Patient: Male, age 34
A 34-year-old man presented to our institution with complaints of cough, low-grade fevers, abdominal pain, nausea/vomiting, and a 2-week history of weight loss. His past medical history included rheumatoid arthritis with concomitant long-term use of infliximab and a PPD conversion, during which the patient underwent 11 months of isoniazid therapy. Physical examination was unremarkable. Laboratory tests showed a mild leukocytosis of 12.5 x 103 cells/mL (normal 3.8-10.6). ESR was elevated at 108 mm/hr (normal, 0-20). CRP was 16.6 mg/dL (normal 0-0.9). A chest x-ray showed a left pleural effusion and a cluster of nodular opacities in the right upper lobe. A 7-day course of moxifloxacin resulted only in mild symptom relief.
A later CT scan with contrast showed diffuse thickening and nodularity of the omentum, infiltration of the mesentery, and a small amount of hemoperitoneum. Additionally, there were multiple prominent mesenteric lymph nodes and diffuse thickening of the small bowel. In the pelvis, there was a small volume of ascites in the rectovesicle space and enhancement of the peritoneal reflections due to peritonitis (Fig. 1). During a laparascopic biopsy done two days after the CT, extensive adhesions and infiltration of the peritoneum with thickened adhesions were noted between the omentum, bowel, and abdominal wall. The small bowel was covered with micronodular inflammatory nodules typical of a miliary spread of infection (Fig 1D). An omental biopsy showed omental fat with caseating and noncaseating granulomatous inflammation with acidfast organisms, consistent with tuberculosis. Treatment began with a multidrug protocol: rifampin, ethambutol, and moxifloxacin. The patient was discharged to home after two weeks of continued medical therapy. A CXR and CT of the chest of this patient demonstrating right-upper-lobe airspace opacities can be seen in Figure 2.
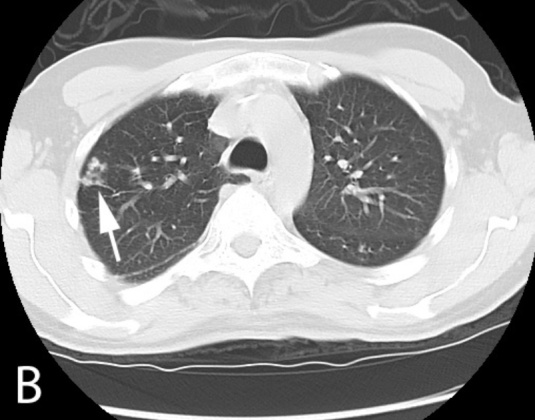
Image caption: CT showing a subtle cluster of airspace opacities in the right upper lobe (arrow).